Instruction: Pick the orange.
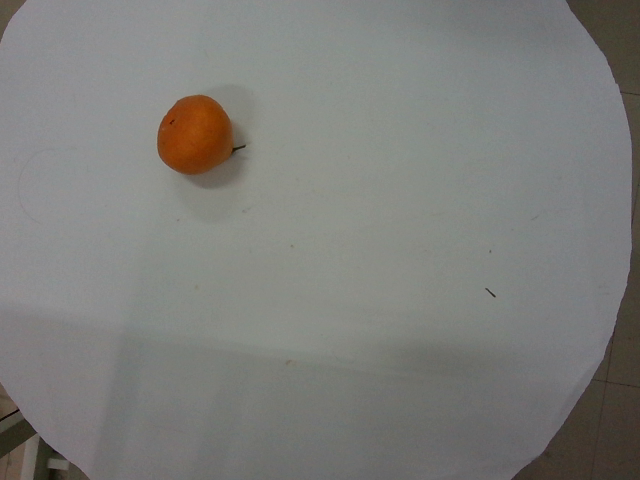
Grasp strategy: vertical